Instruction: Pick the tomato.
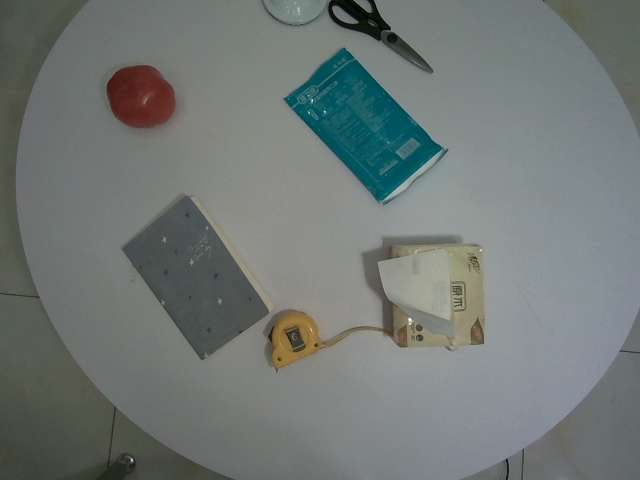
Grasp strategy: vertical